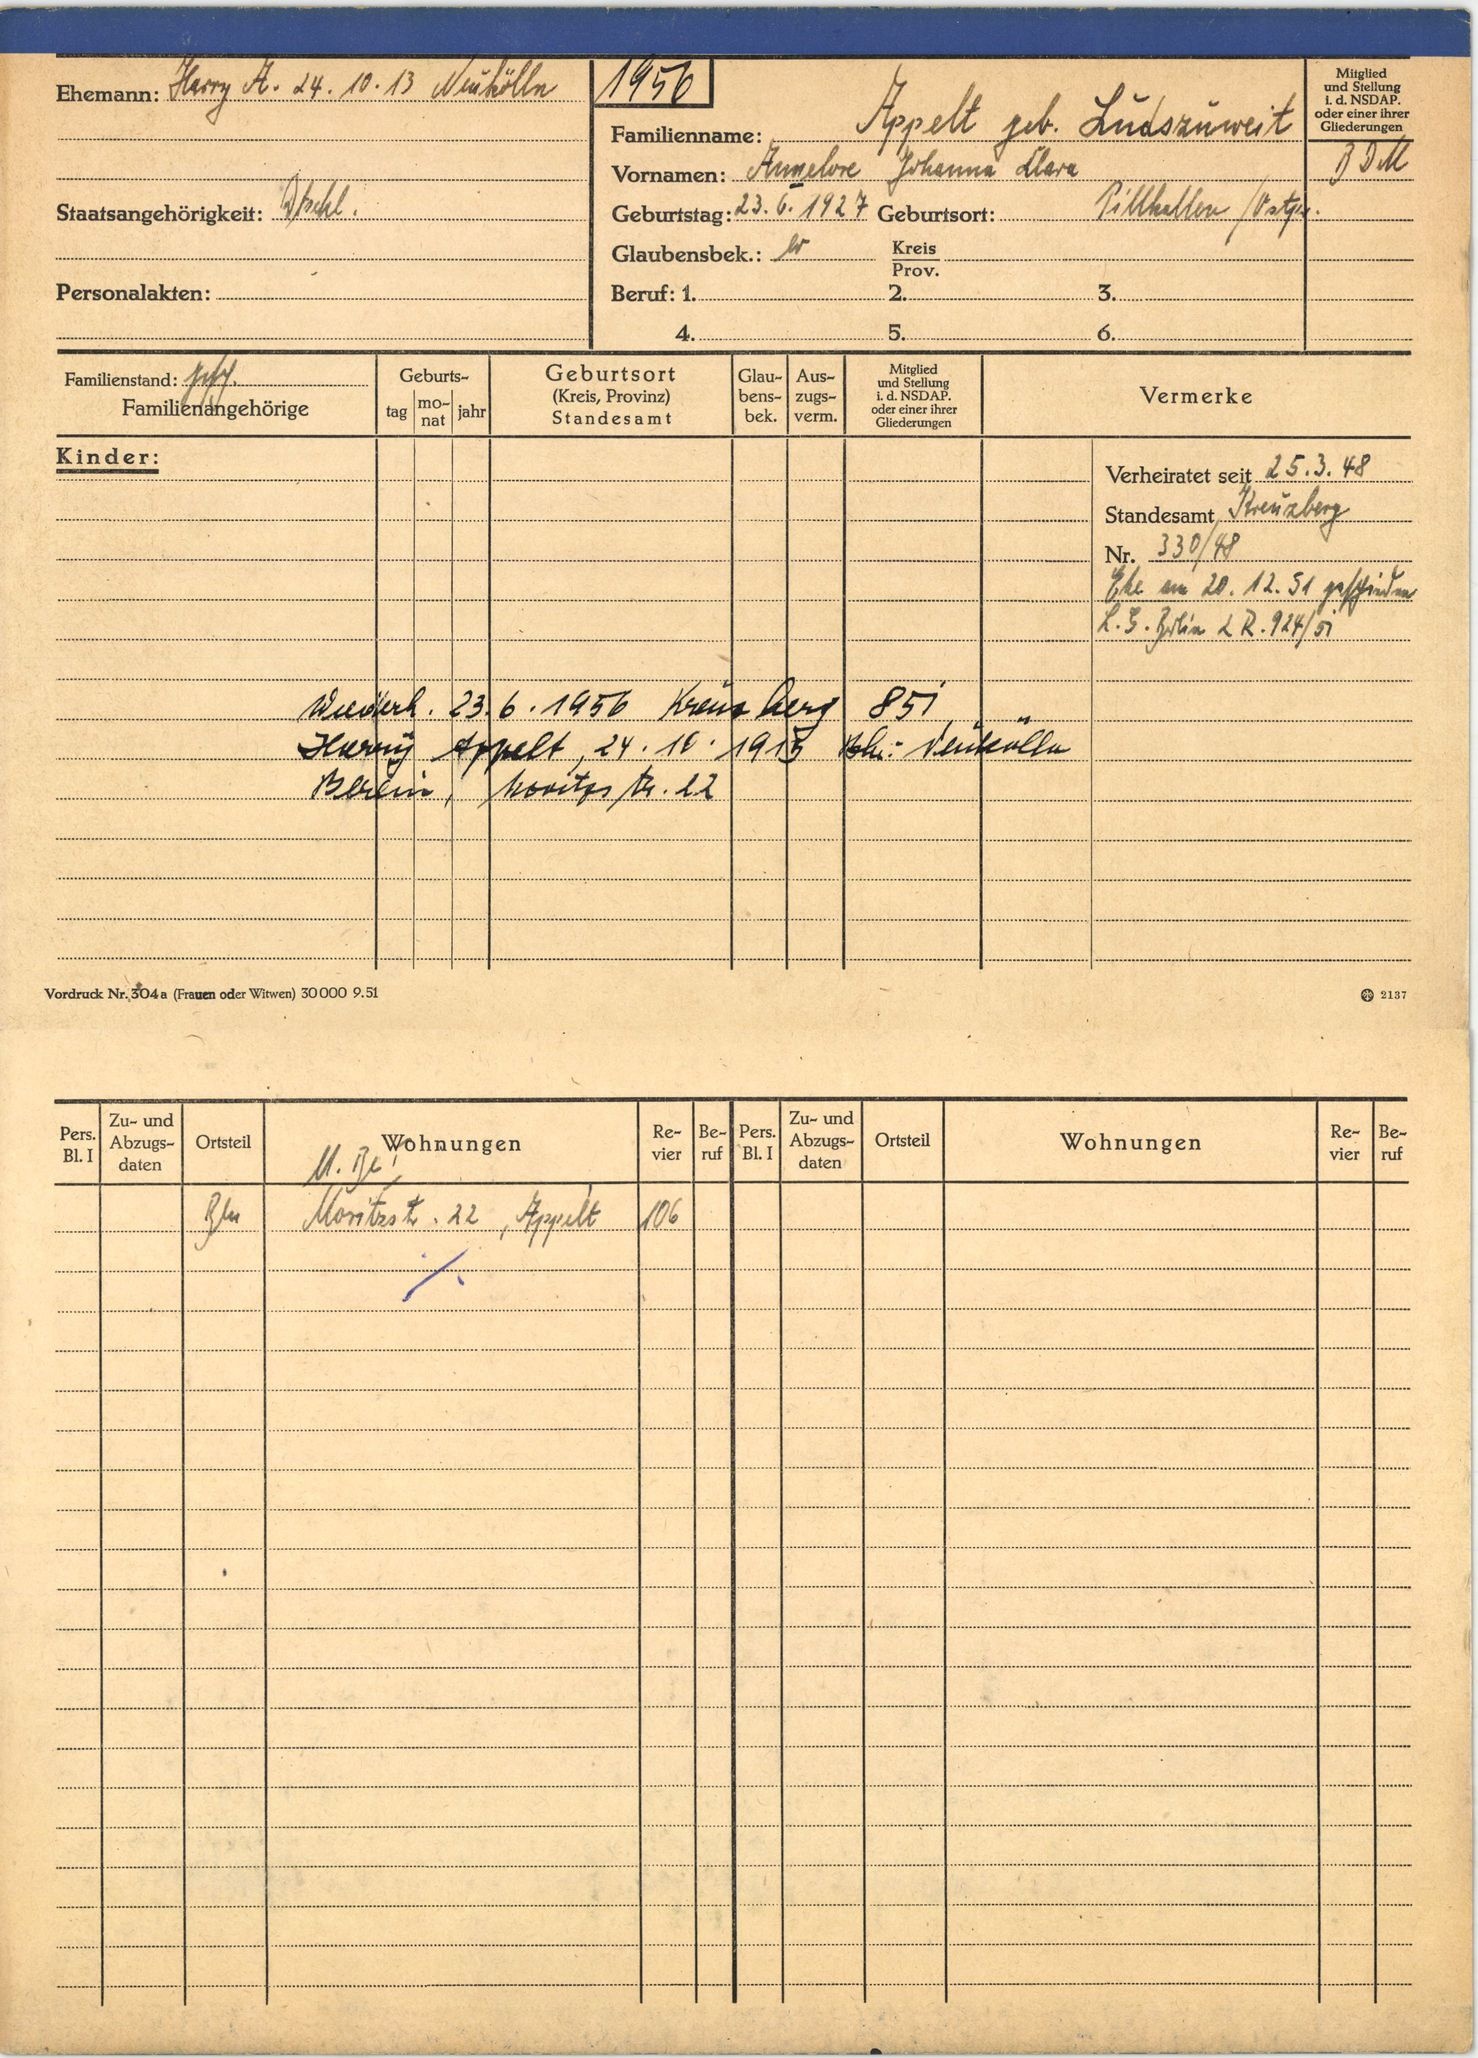
Appelt geb. Ludszuweit